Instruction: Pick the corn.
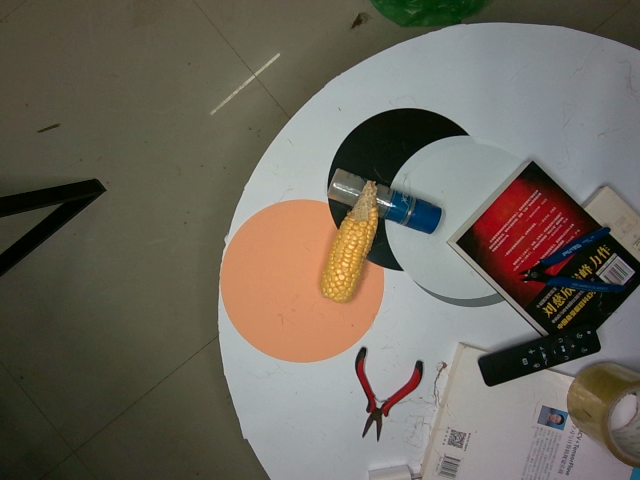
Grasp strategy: vertical